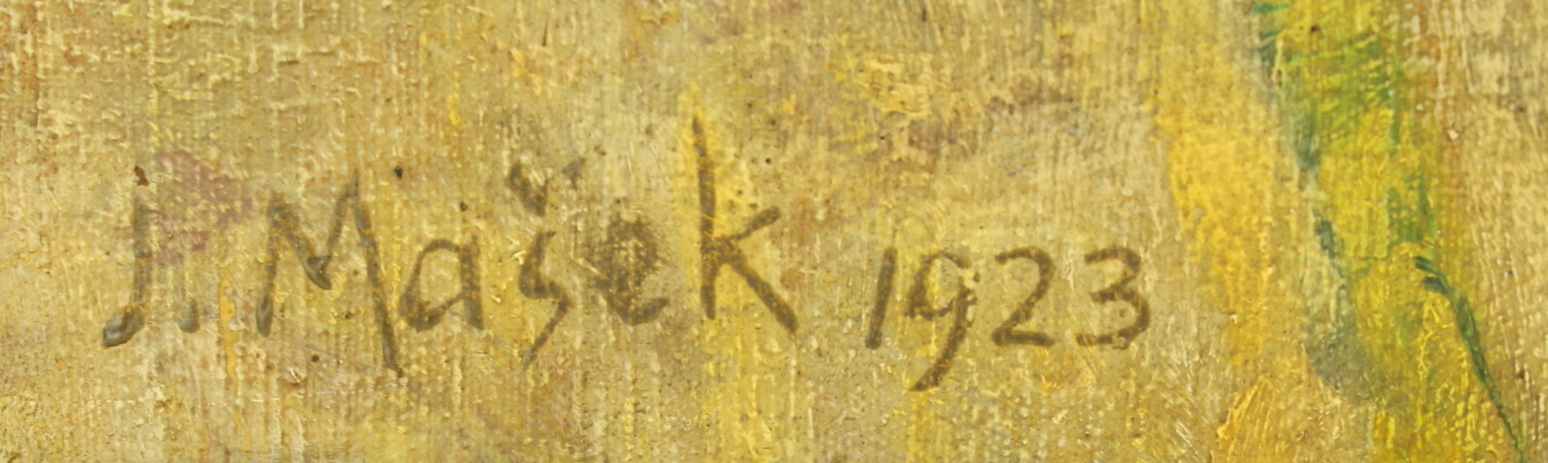
Signature of: jaroslav mašek